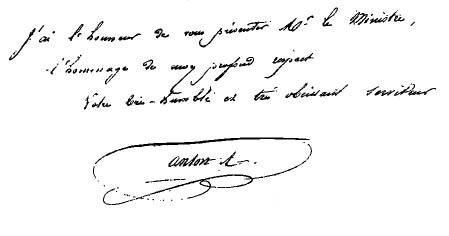
Signature of: marie alfred canton